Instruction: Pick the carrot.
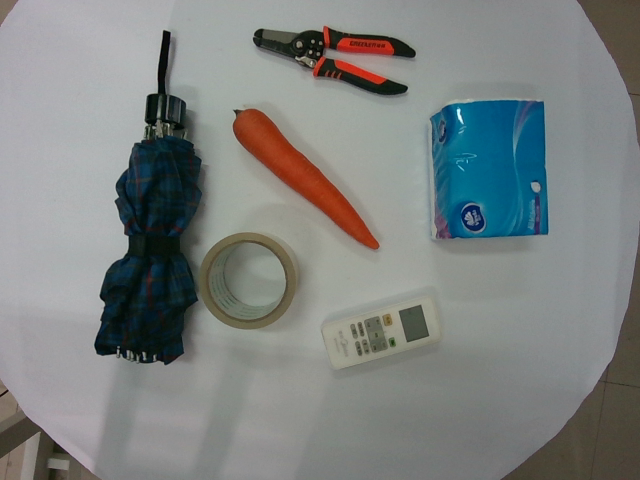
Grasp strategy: vertical